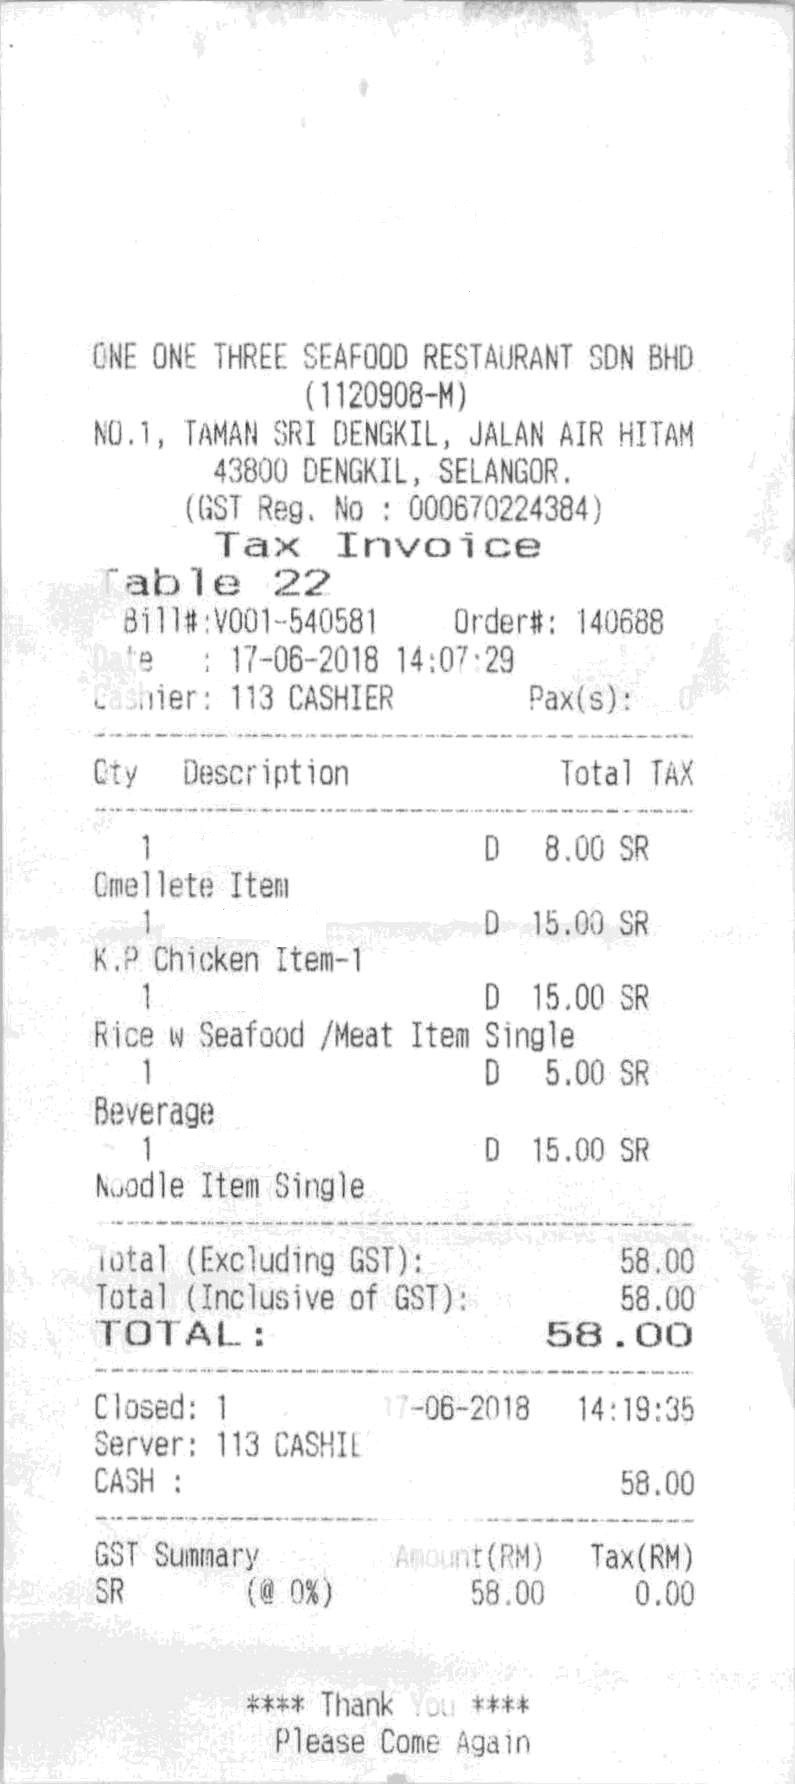
ONE ONE THREE SEAFOOD RESTAURANT SDN BHD
(1120908-M)
NO.1, TAMAN SRI DENGKIL, JALAN AIR HITAM
43800 DENGKIL, SELANGOR.
(GST REG. NO : 000670224384)
TAX INVOICE
TABLE 22
BILL#:V001-540581
ORDER#: 140688
DATE
: 17-06-2018 14:07:29
CASHIER : 113 CASHIER
PAX(S):
0
QTY
DESCRIPTION
TOTAL TAX
1
D
8.00 SR
OMELLETE ITEM
1
D
15.00 SR
K.P CHICKEN ITEM-1
1
D
15.00 SR
RICE W SEAFOOD /MEAT ITEM SINGLE
1
D
5.00 SR
BEVERAGE
1
D
15.00 SR
NOODLE ITEM SINGLE
TOTAL (EXCLUDING GST) :
58.00
TOTAL (INCLUSIVE OF GST) :
58.00
TOTAL :
58.00
CLOSED: 1
17-06-2018
14:19:35
SERVER: 113 CASHIE
CASH :
58.00
GST SUMMARY
AMOUNT(RM)
TAX(RM)
SR
(@ 0%)
58.00
0.00
**** THANK YOU ****
PLEASE COME AGAIN